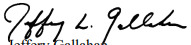
Signature of: jeff gallahan